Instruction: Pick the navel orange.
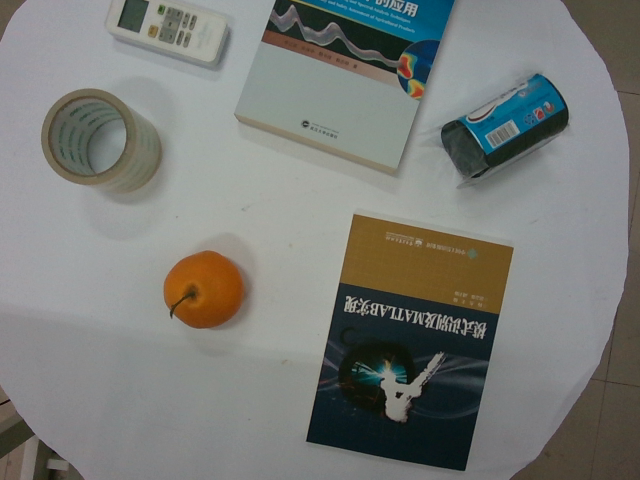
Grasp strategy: vertical